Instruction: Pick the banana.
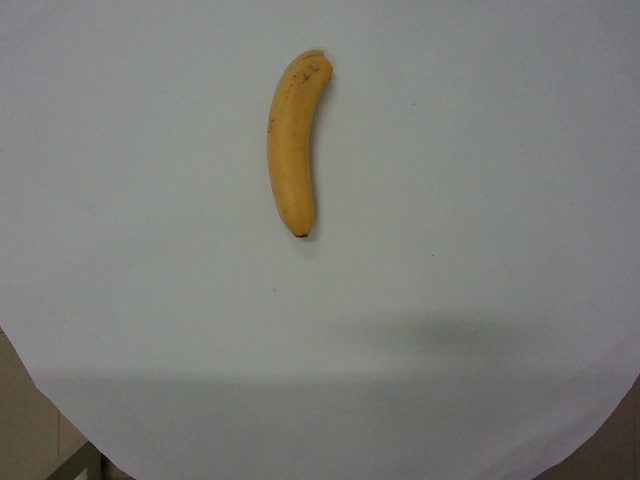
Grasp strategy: vertical